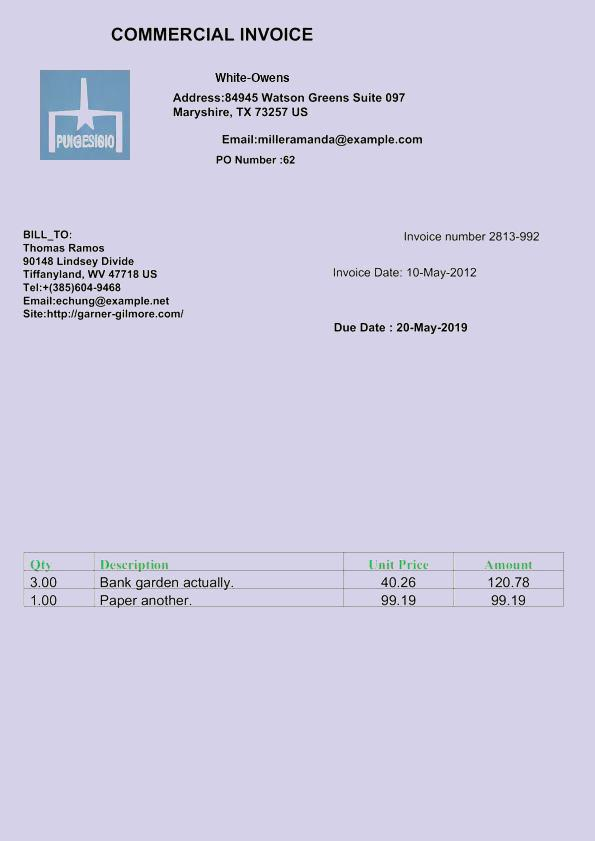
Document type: Invoice